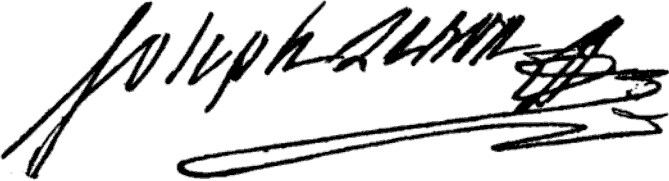
Signature of: joseph le bon